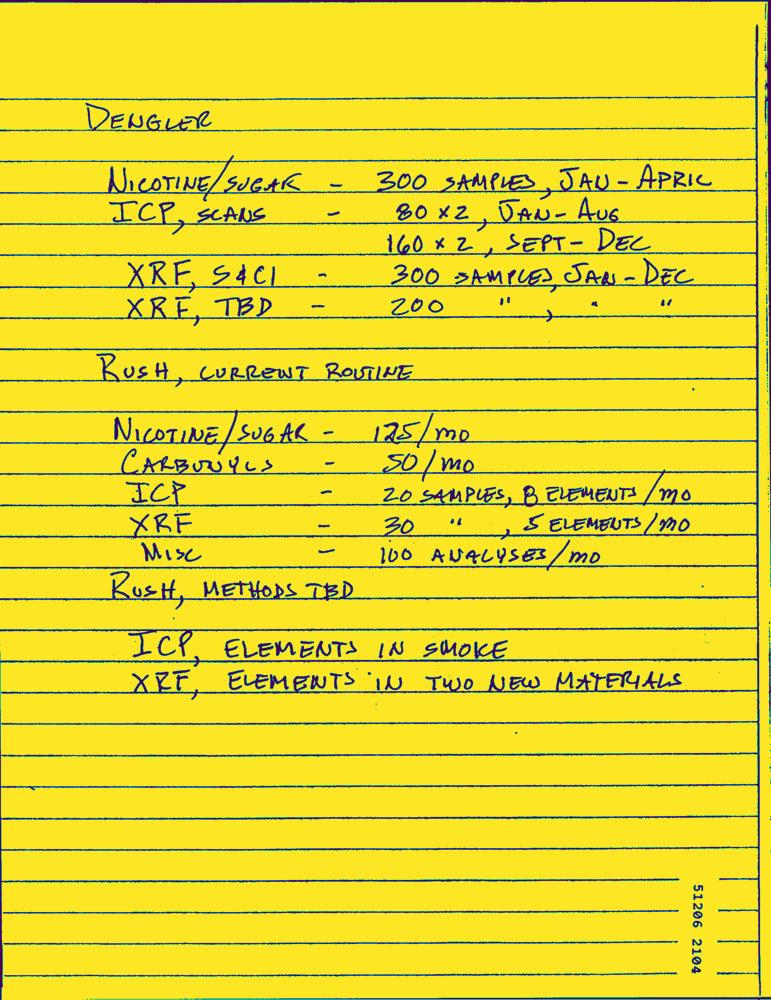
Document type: Hand-Written